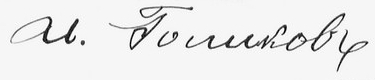
Signature of: q4141505